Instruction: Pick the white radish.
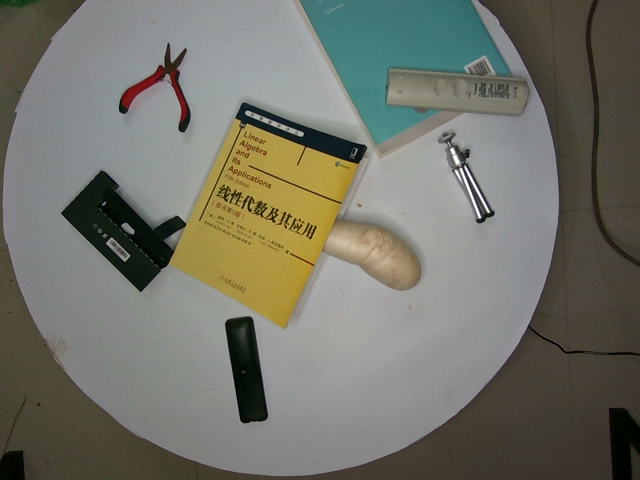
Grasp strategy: vertical